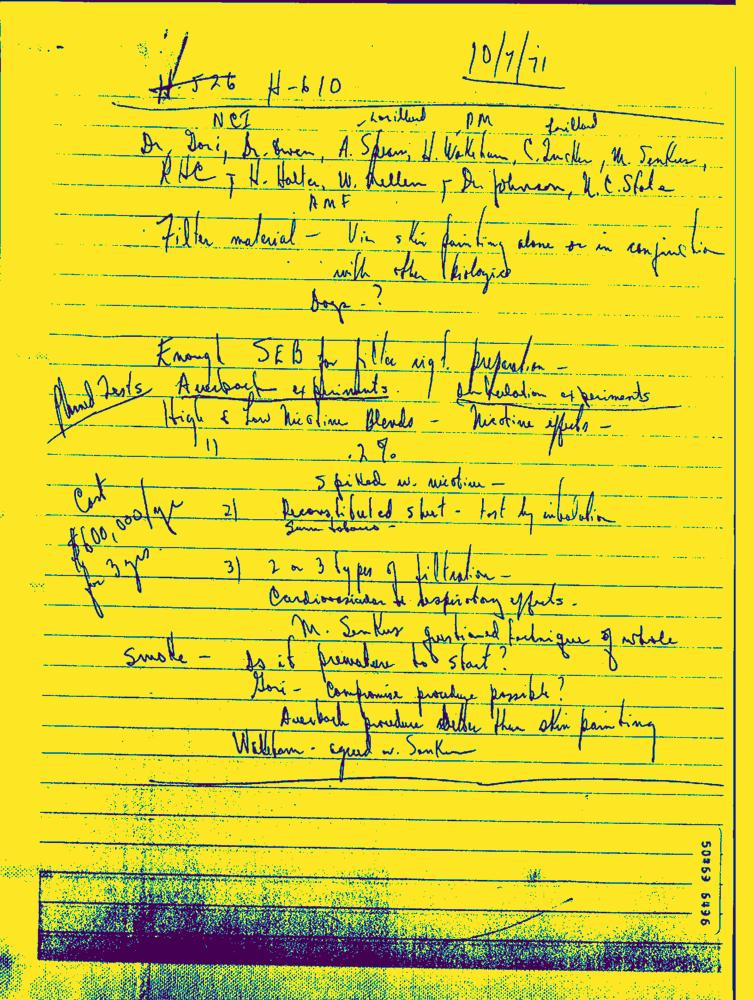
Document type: Hand-Written